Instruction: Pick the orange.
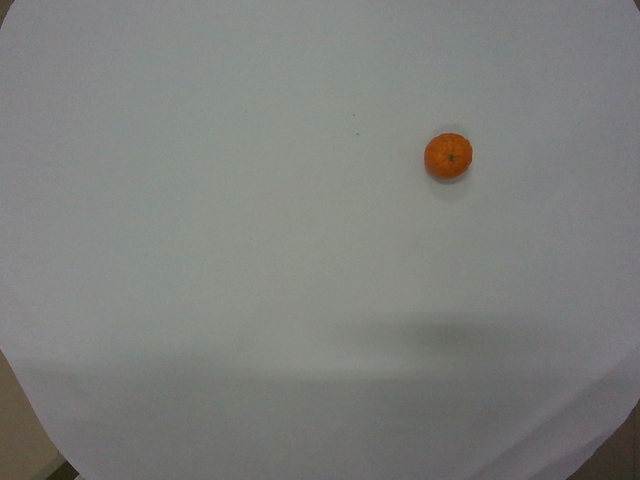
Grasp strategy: vertical